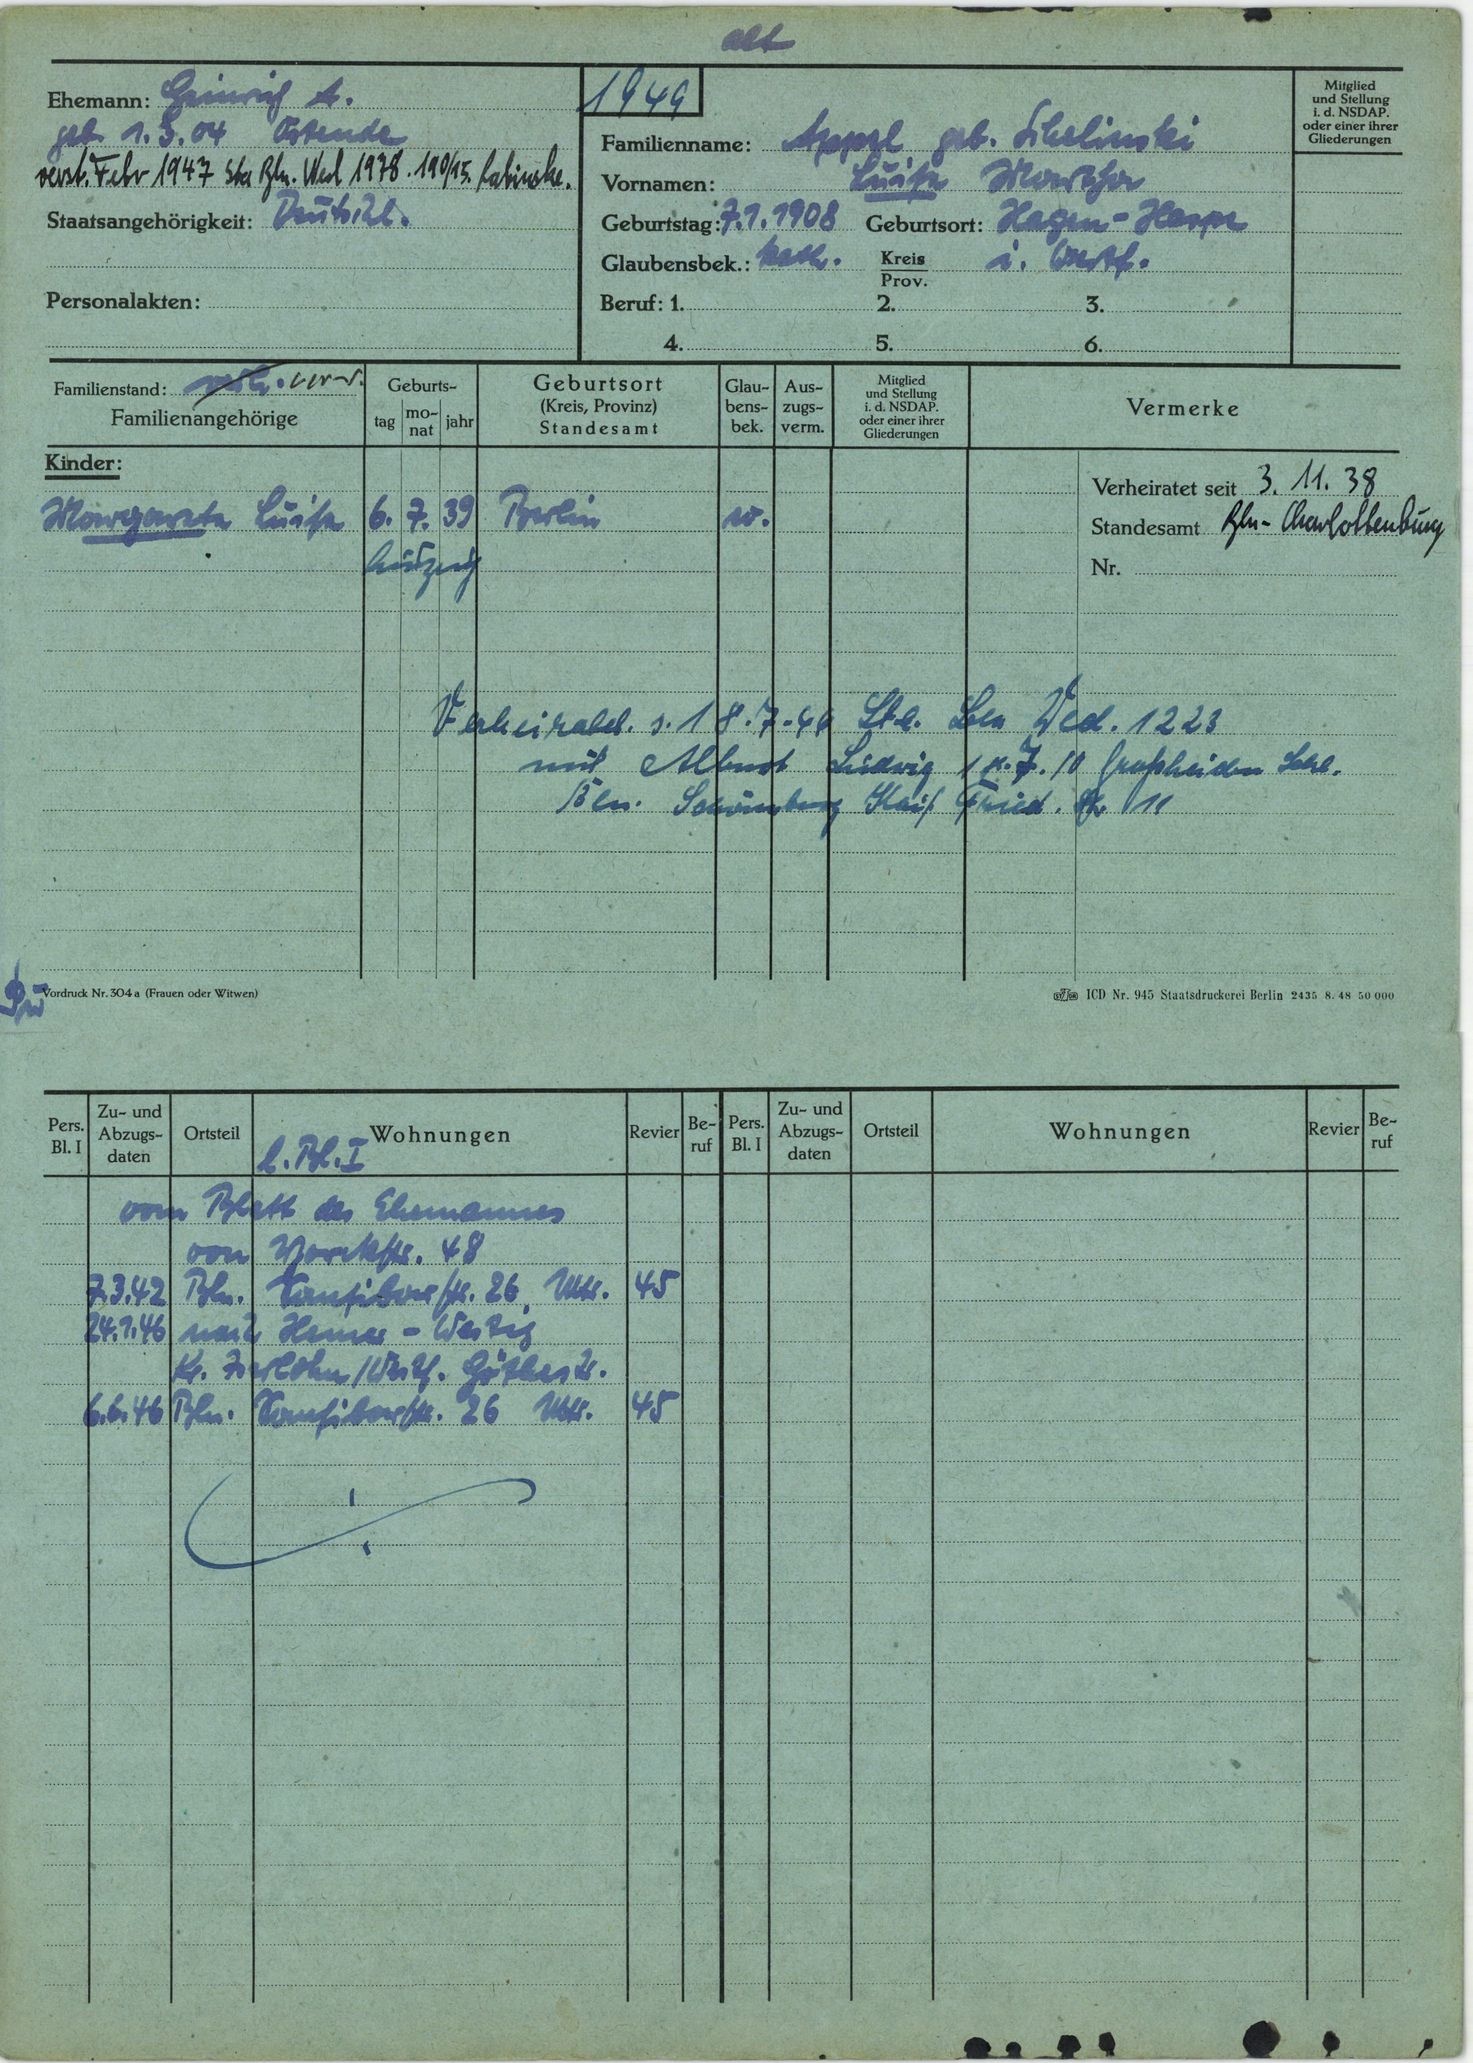
Appel, geb. Sikelinski